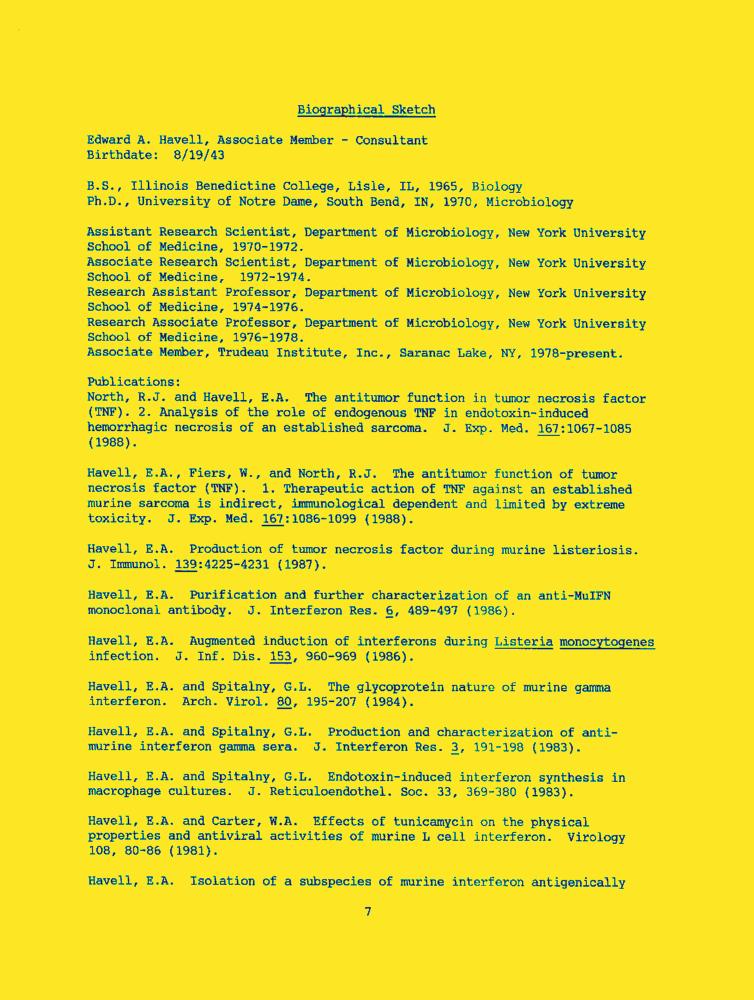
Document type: Resume-Doc